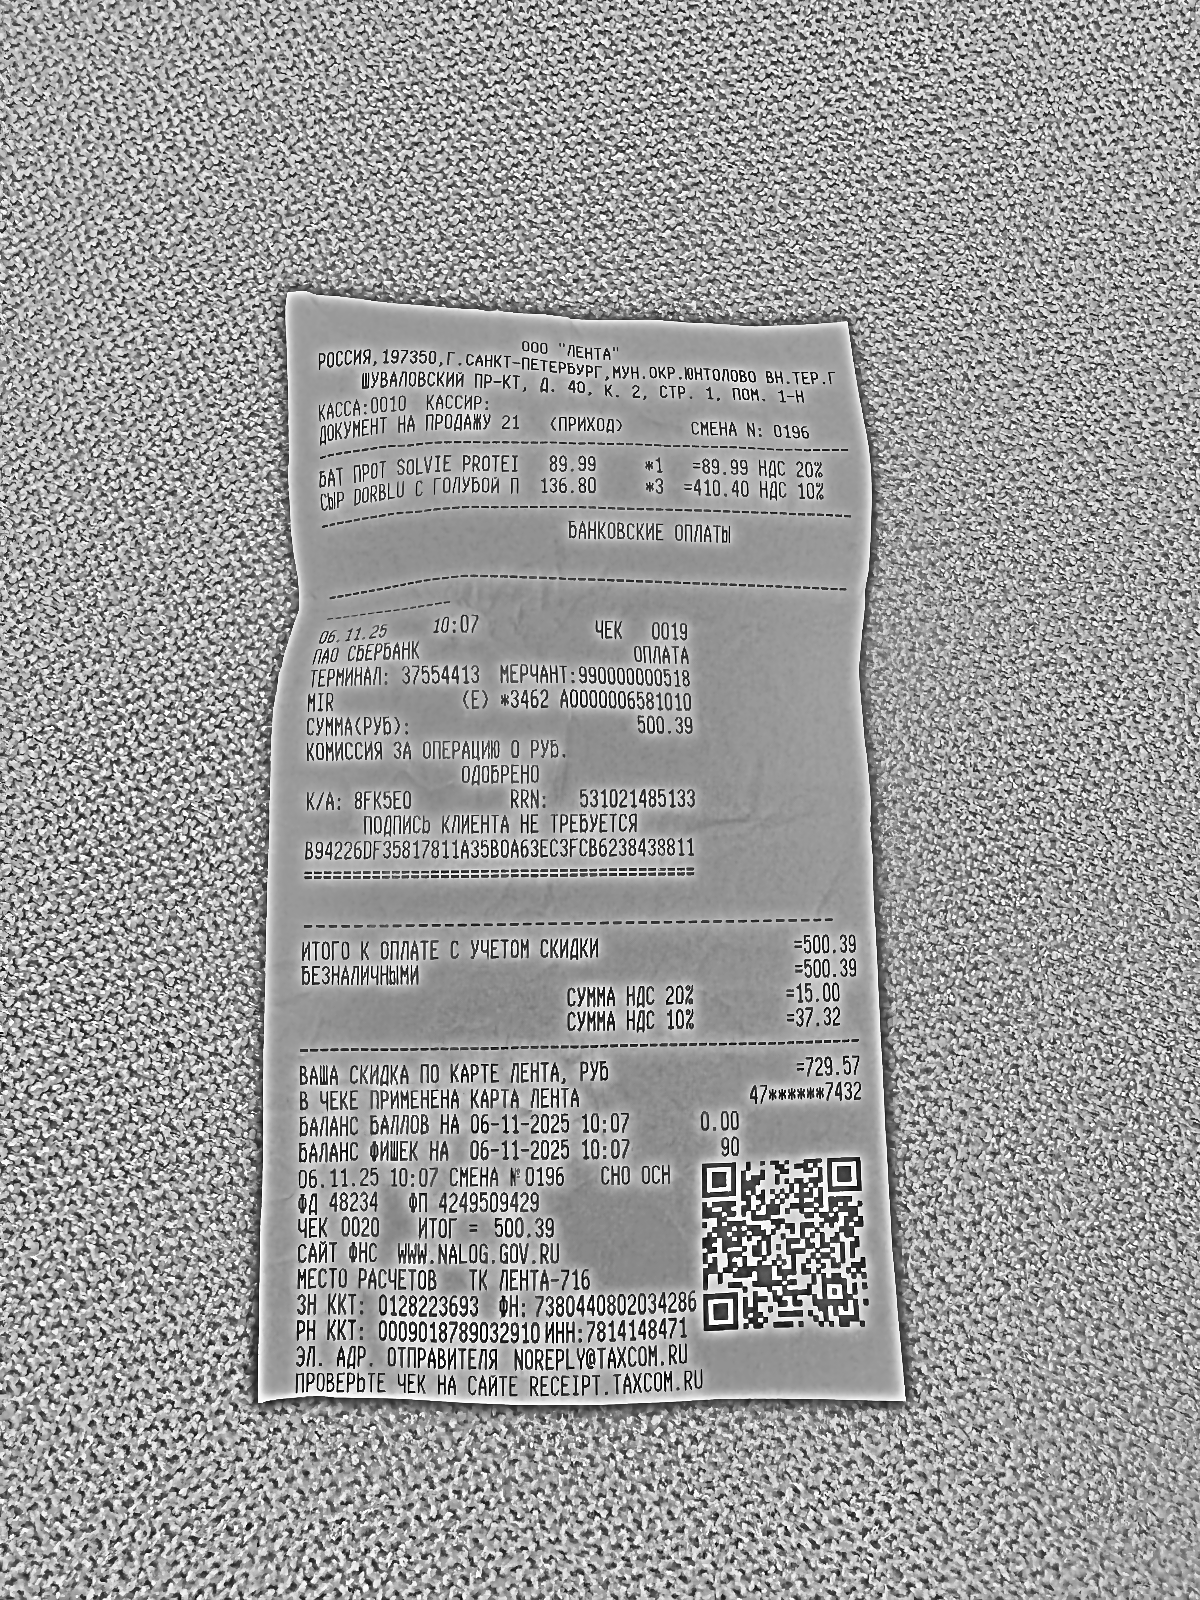
Продавец: ООО "ЛЕНТА"
ИНН: 7814148471
Дата: 06.11.25
Товары: БАТ ПРОТ SOLVIE PROTEI; СЫР DORBLU C ГОЛУБОЙ П
Количество: 1; 3
Цена: 89.99; 136.80
Сумма: 89.99; 410.40
Итого: 500.39